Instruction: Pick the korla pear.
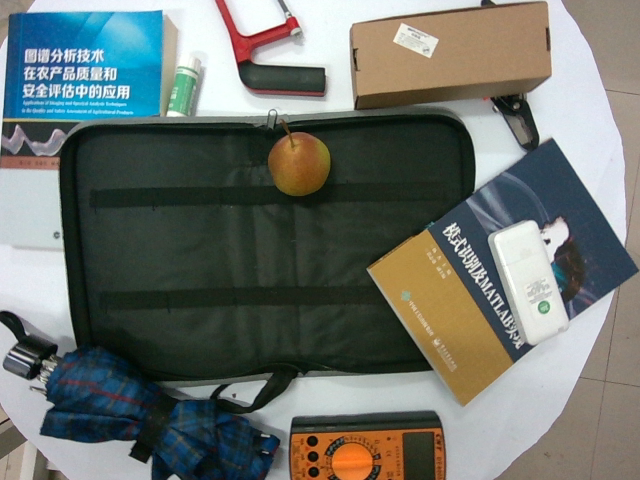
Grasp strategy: vertical